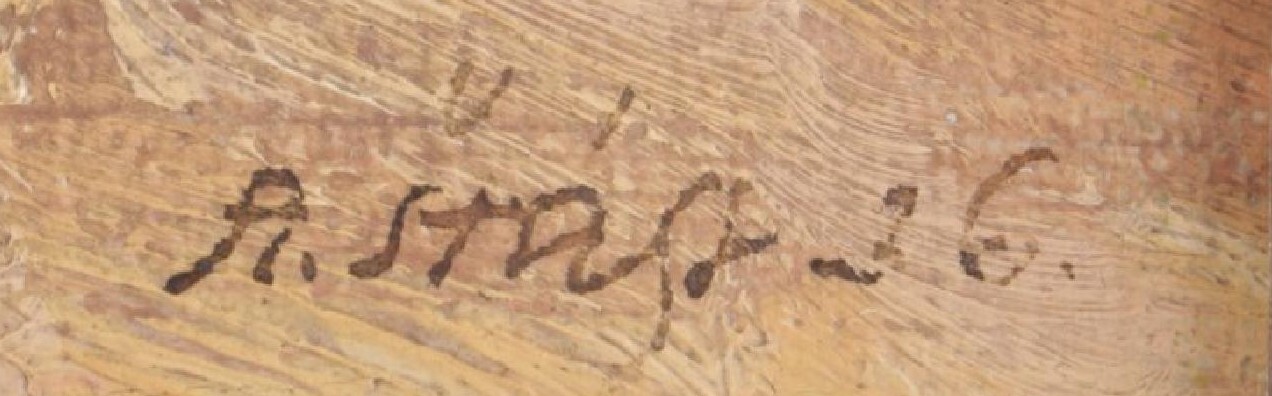
Signature of: arnošt štáfl